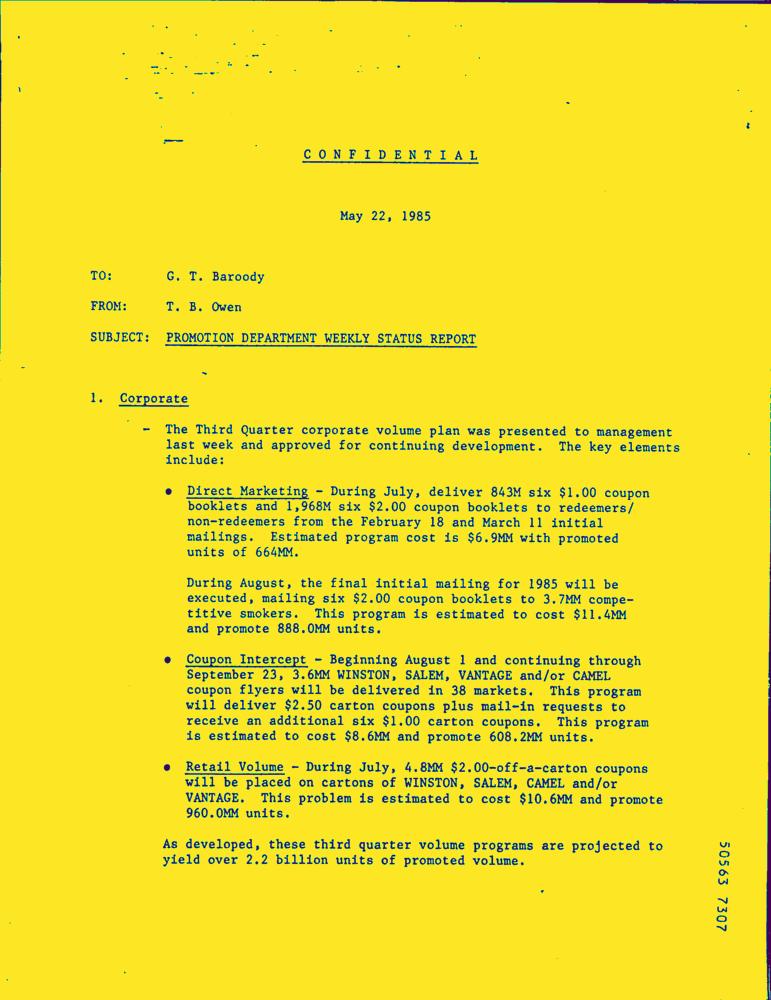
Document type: Letter-Doc